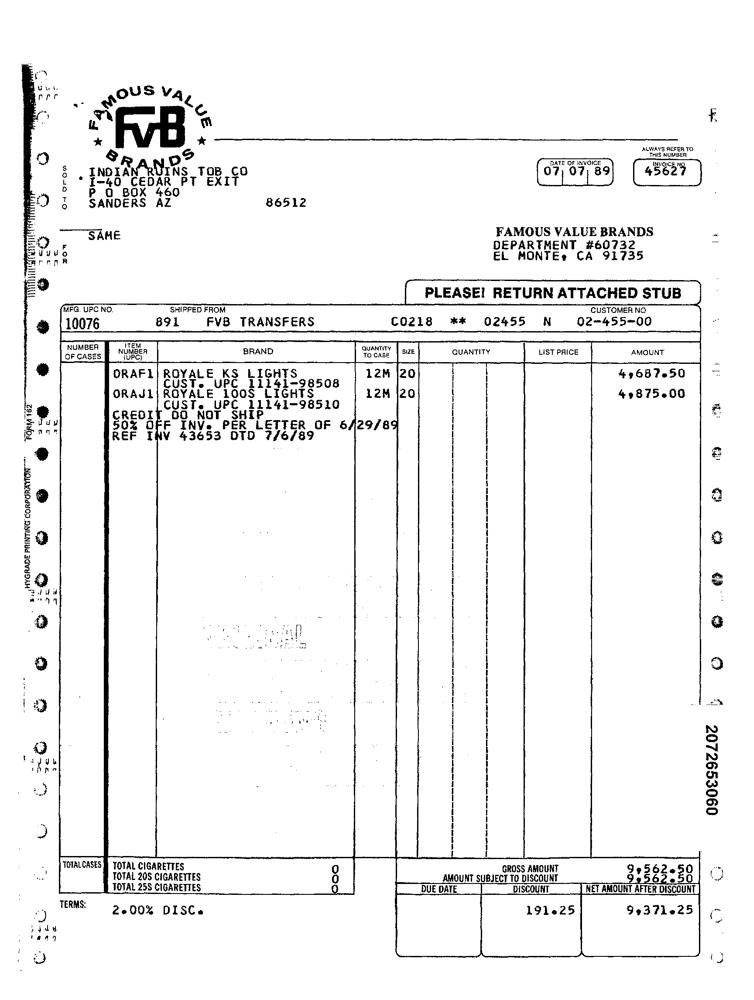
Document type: Invoice